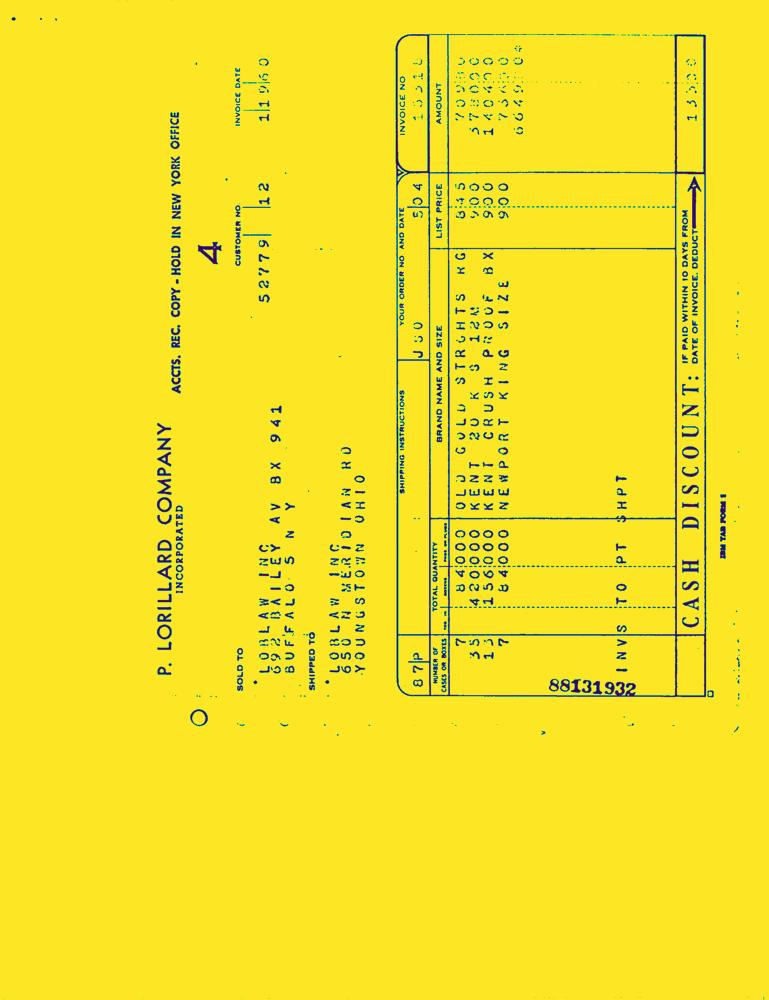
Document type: Invoice-Doc